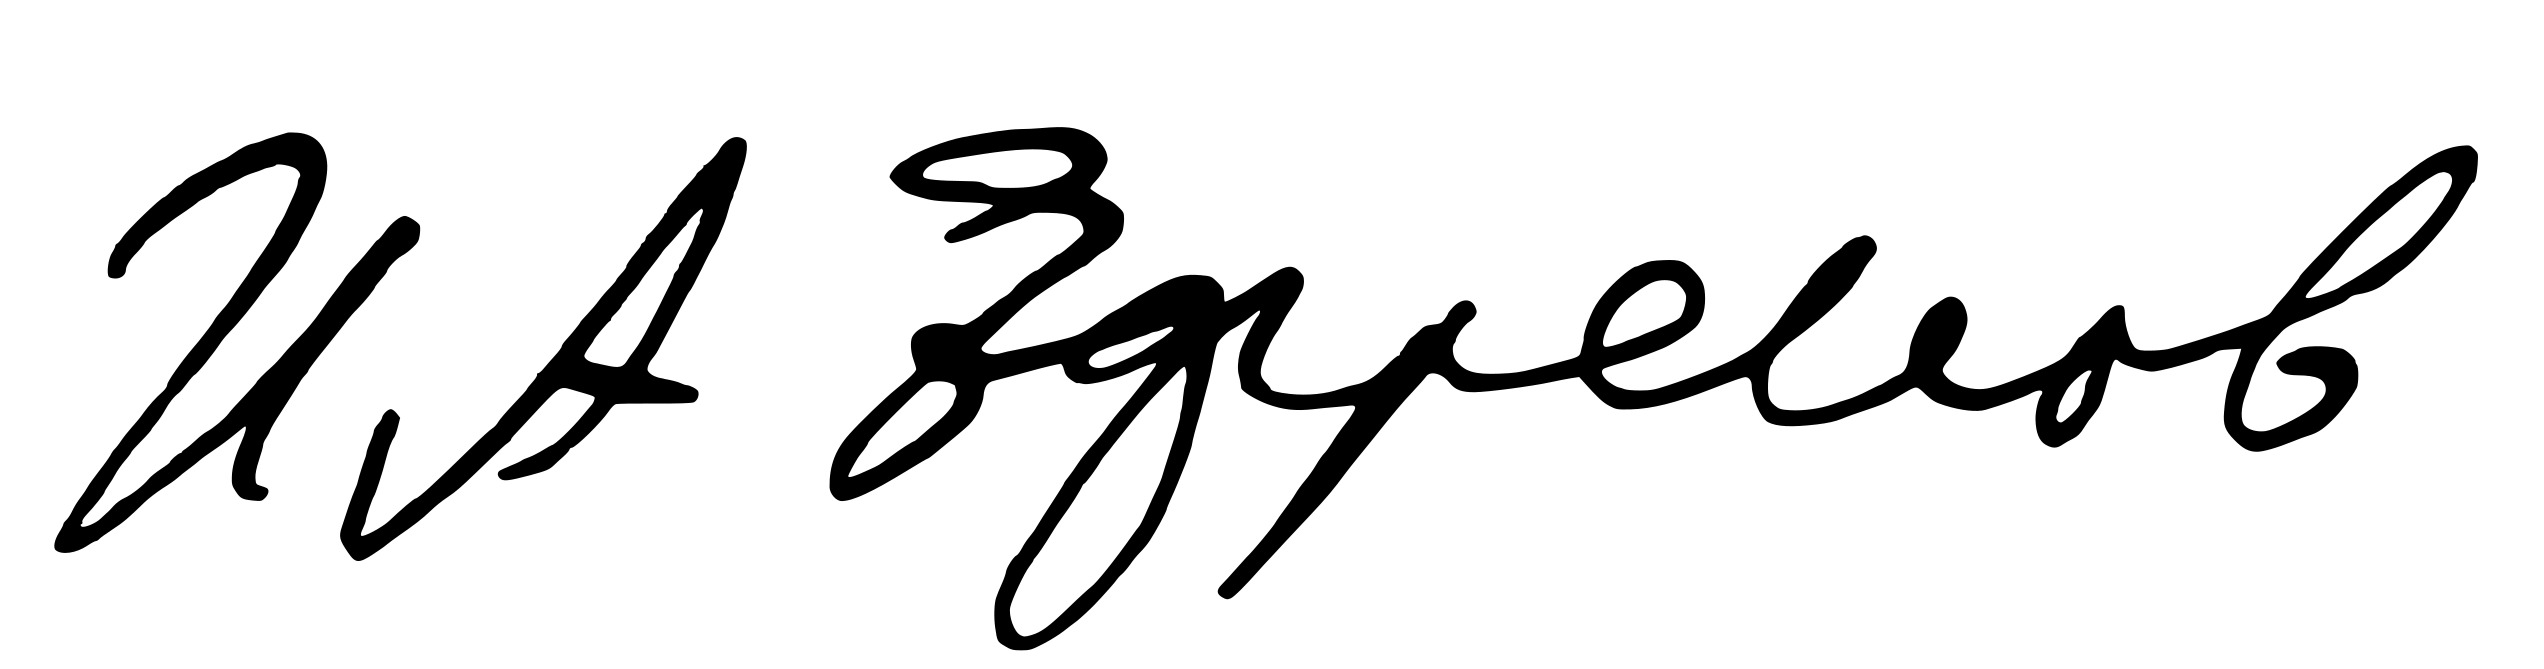
Signature of: ivan yefremov